Question: What is the mailing or notice date provided in the document?
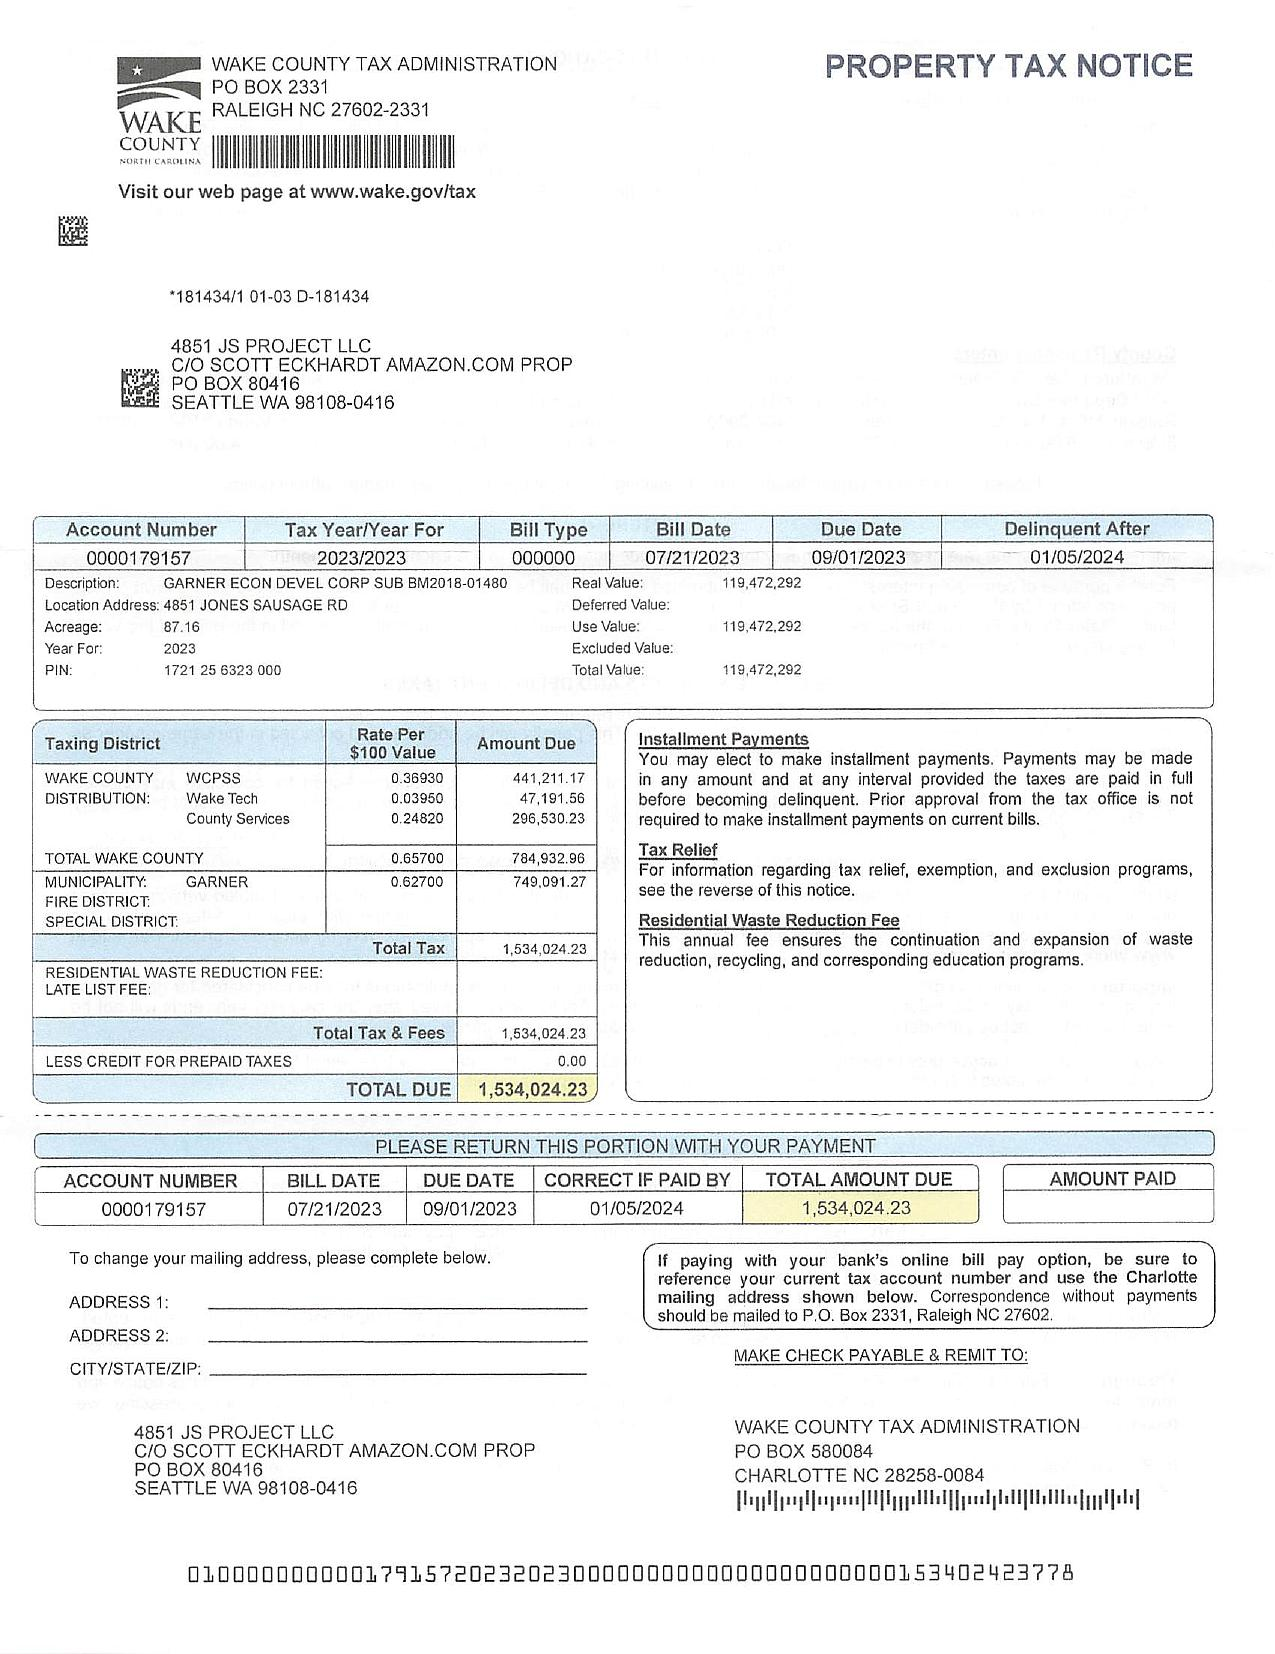
Answer: "7/21/23"